Question: What could the diagnosis suggest?
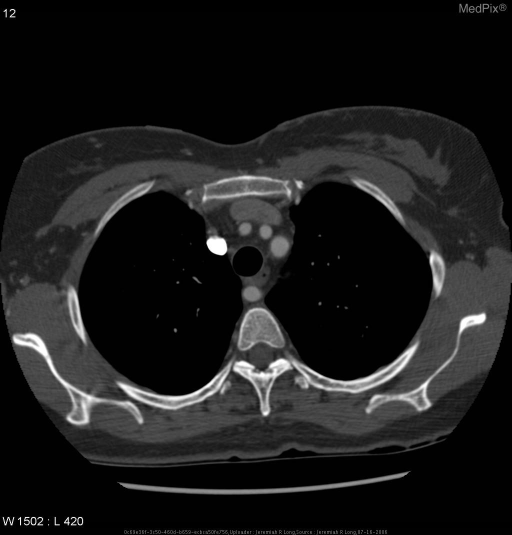
Answer: The possible diagnosis includes Aberrant right subclavian artery.